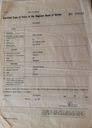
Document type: Invoice